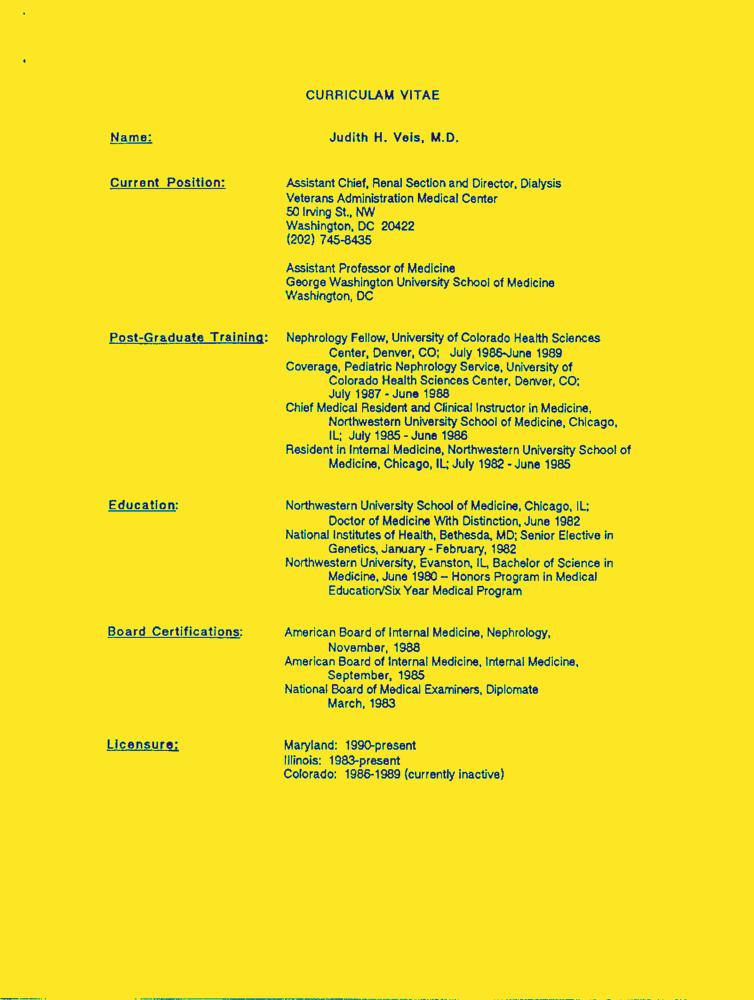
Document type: Resume-Doc